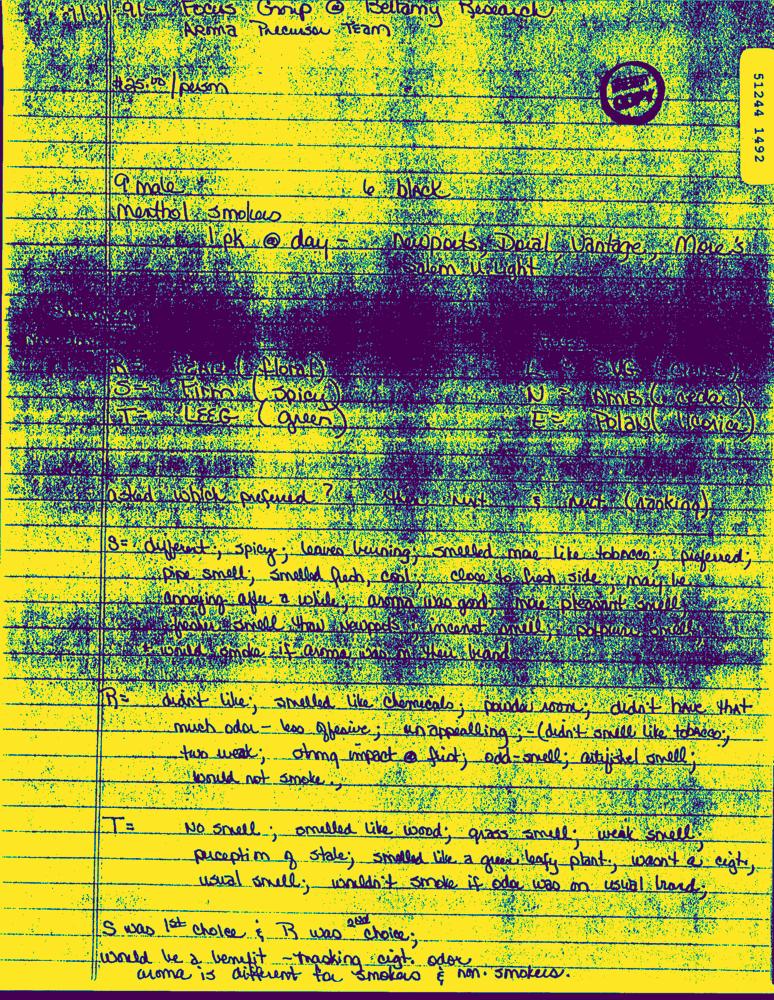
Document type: Hand-Written